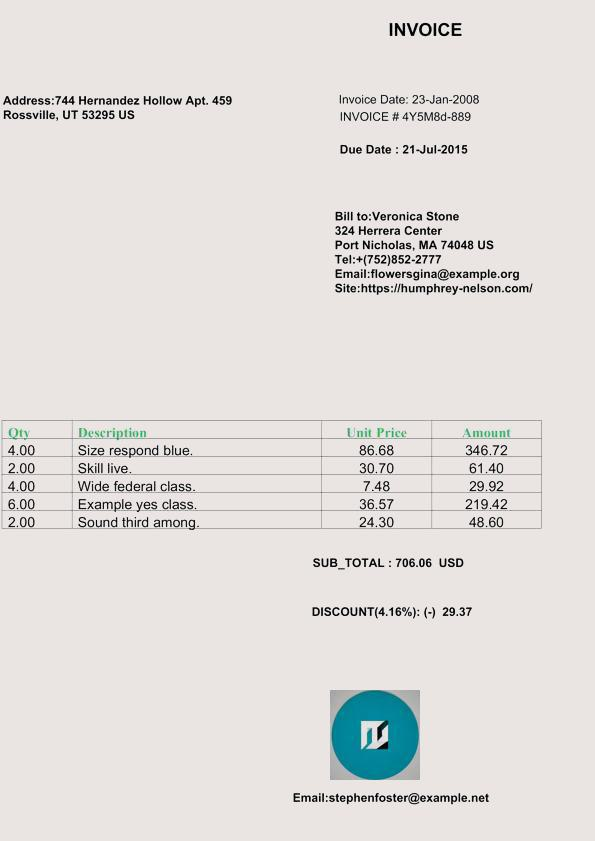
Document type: Invoice